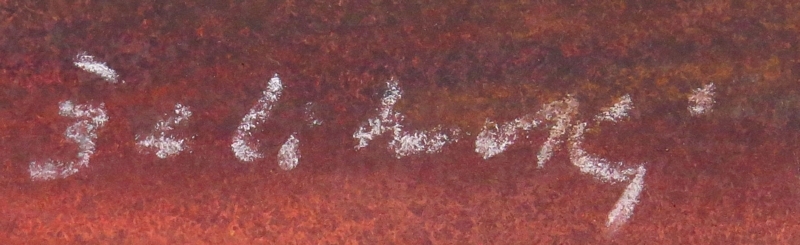
Signature of: ján želibský